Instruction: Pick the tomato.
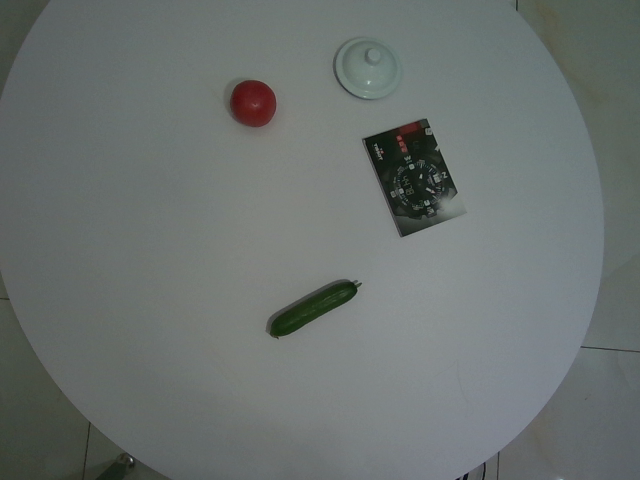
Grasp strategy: vertical